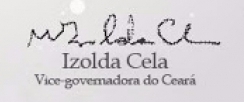
Signature of: izolda cela